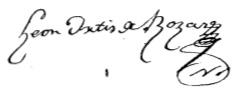
Signature of: león ortiz de rozas